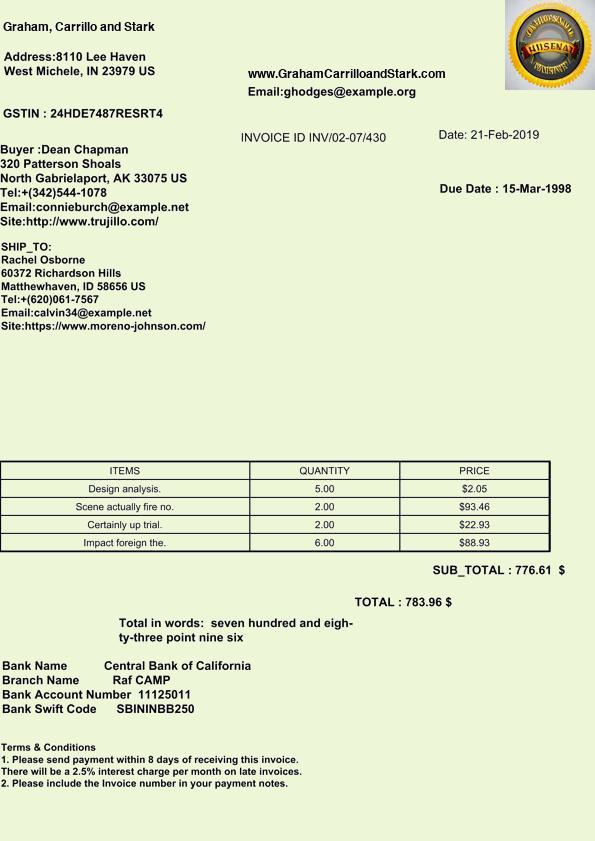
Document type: Invoice